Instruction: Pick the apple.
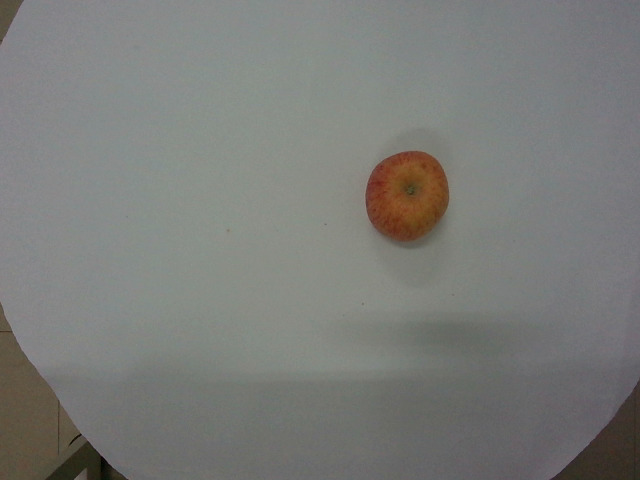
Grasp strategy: vertical